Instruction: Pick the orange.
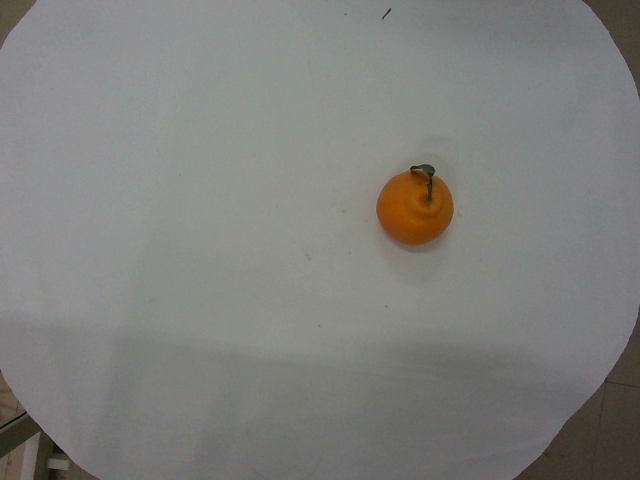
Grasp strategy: vertical